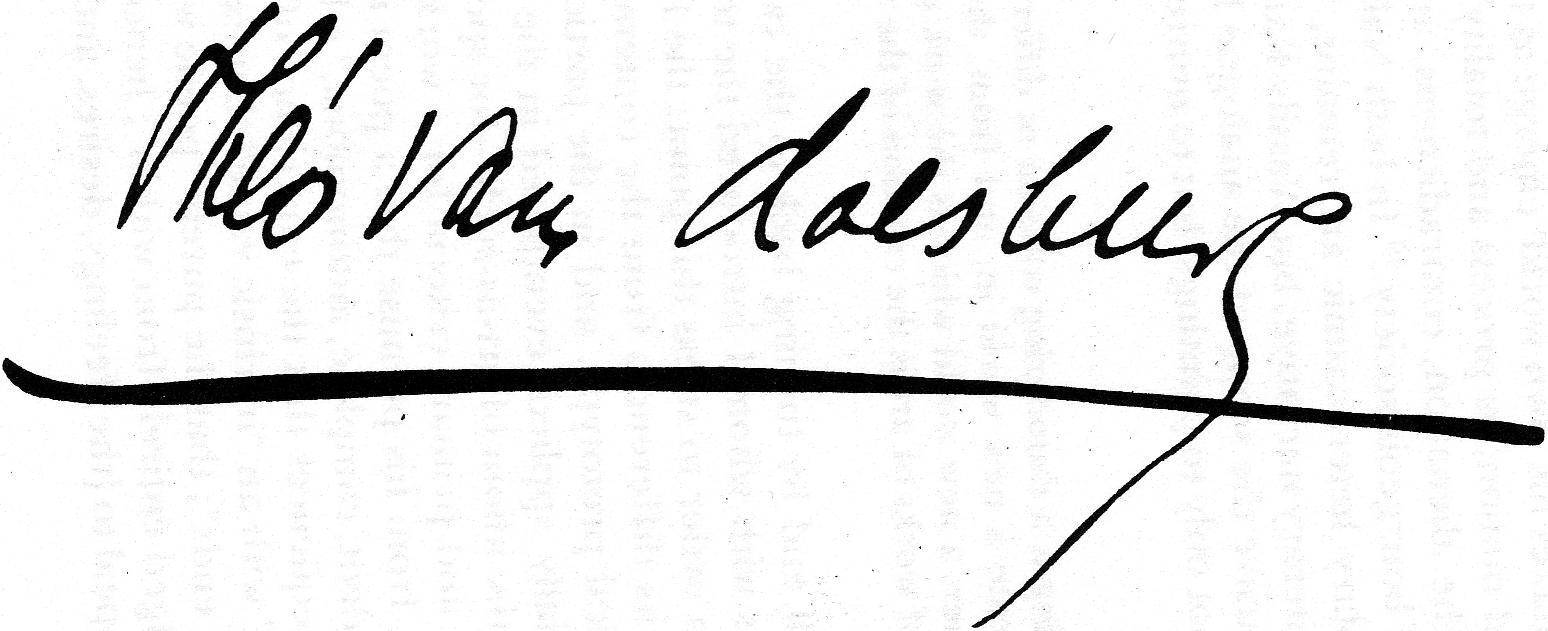
Signature of: theo van doesburg